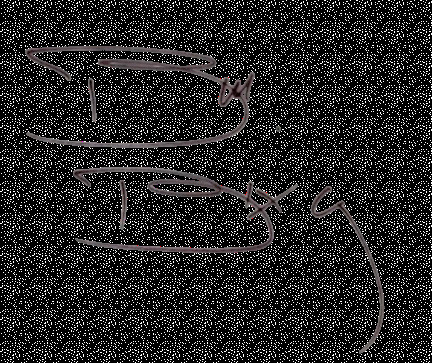
Signature of: bill bixby